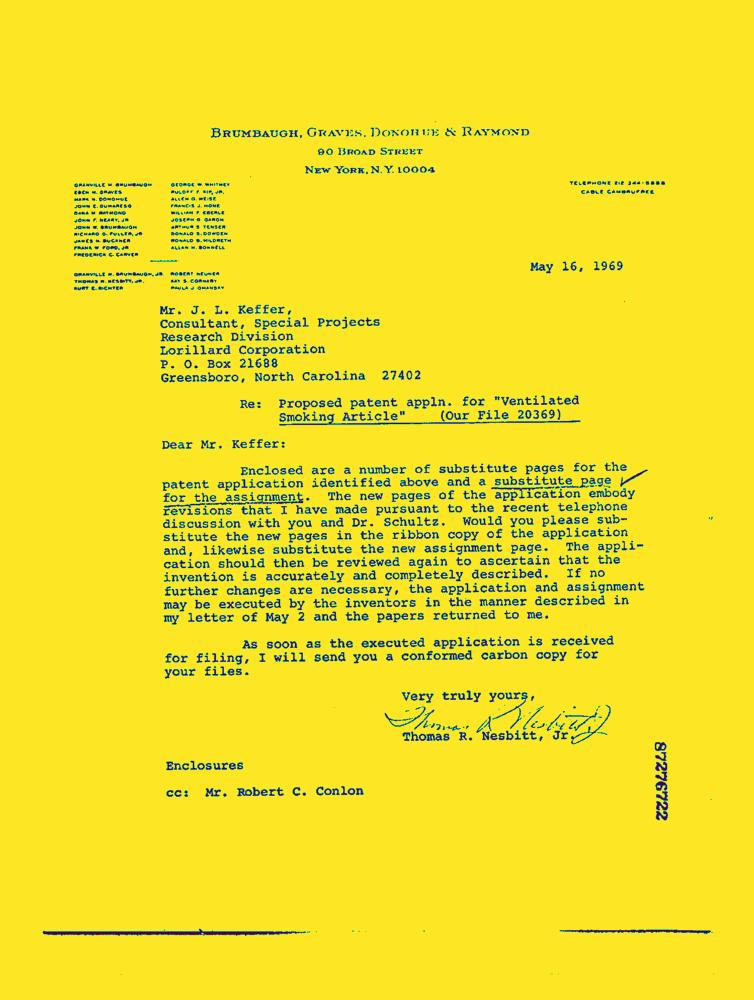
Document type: Letter-Doc